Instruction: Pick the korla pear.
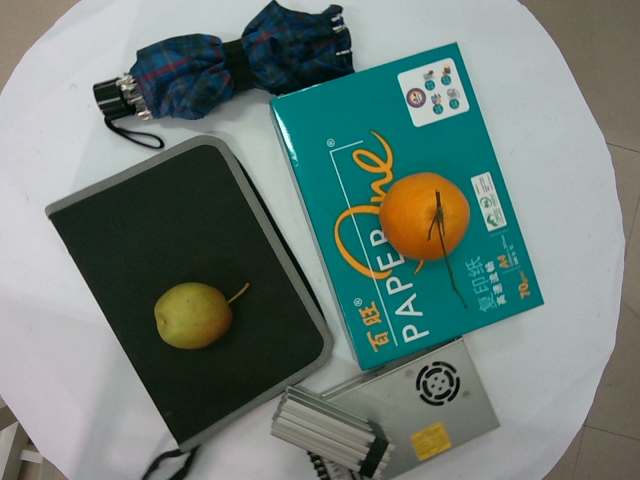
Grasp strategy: vertical